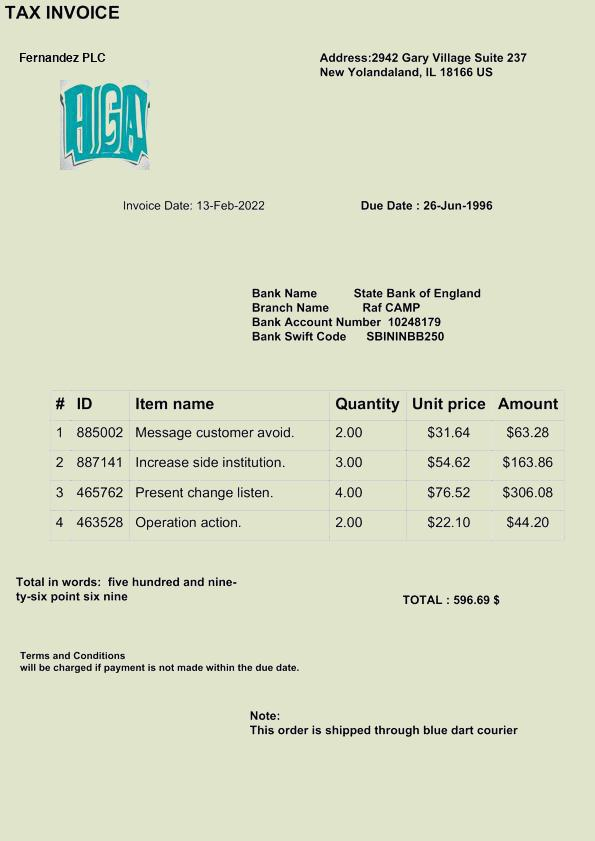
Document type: Invoice